Question: What type of tax is indicated in the document, personal property or real estate?
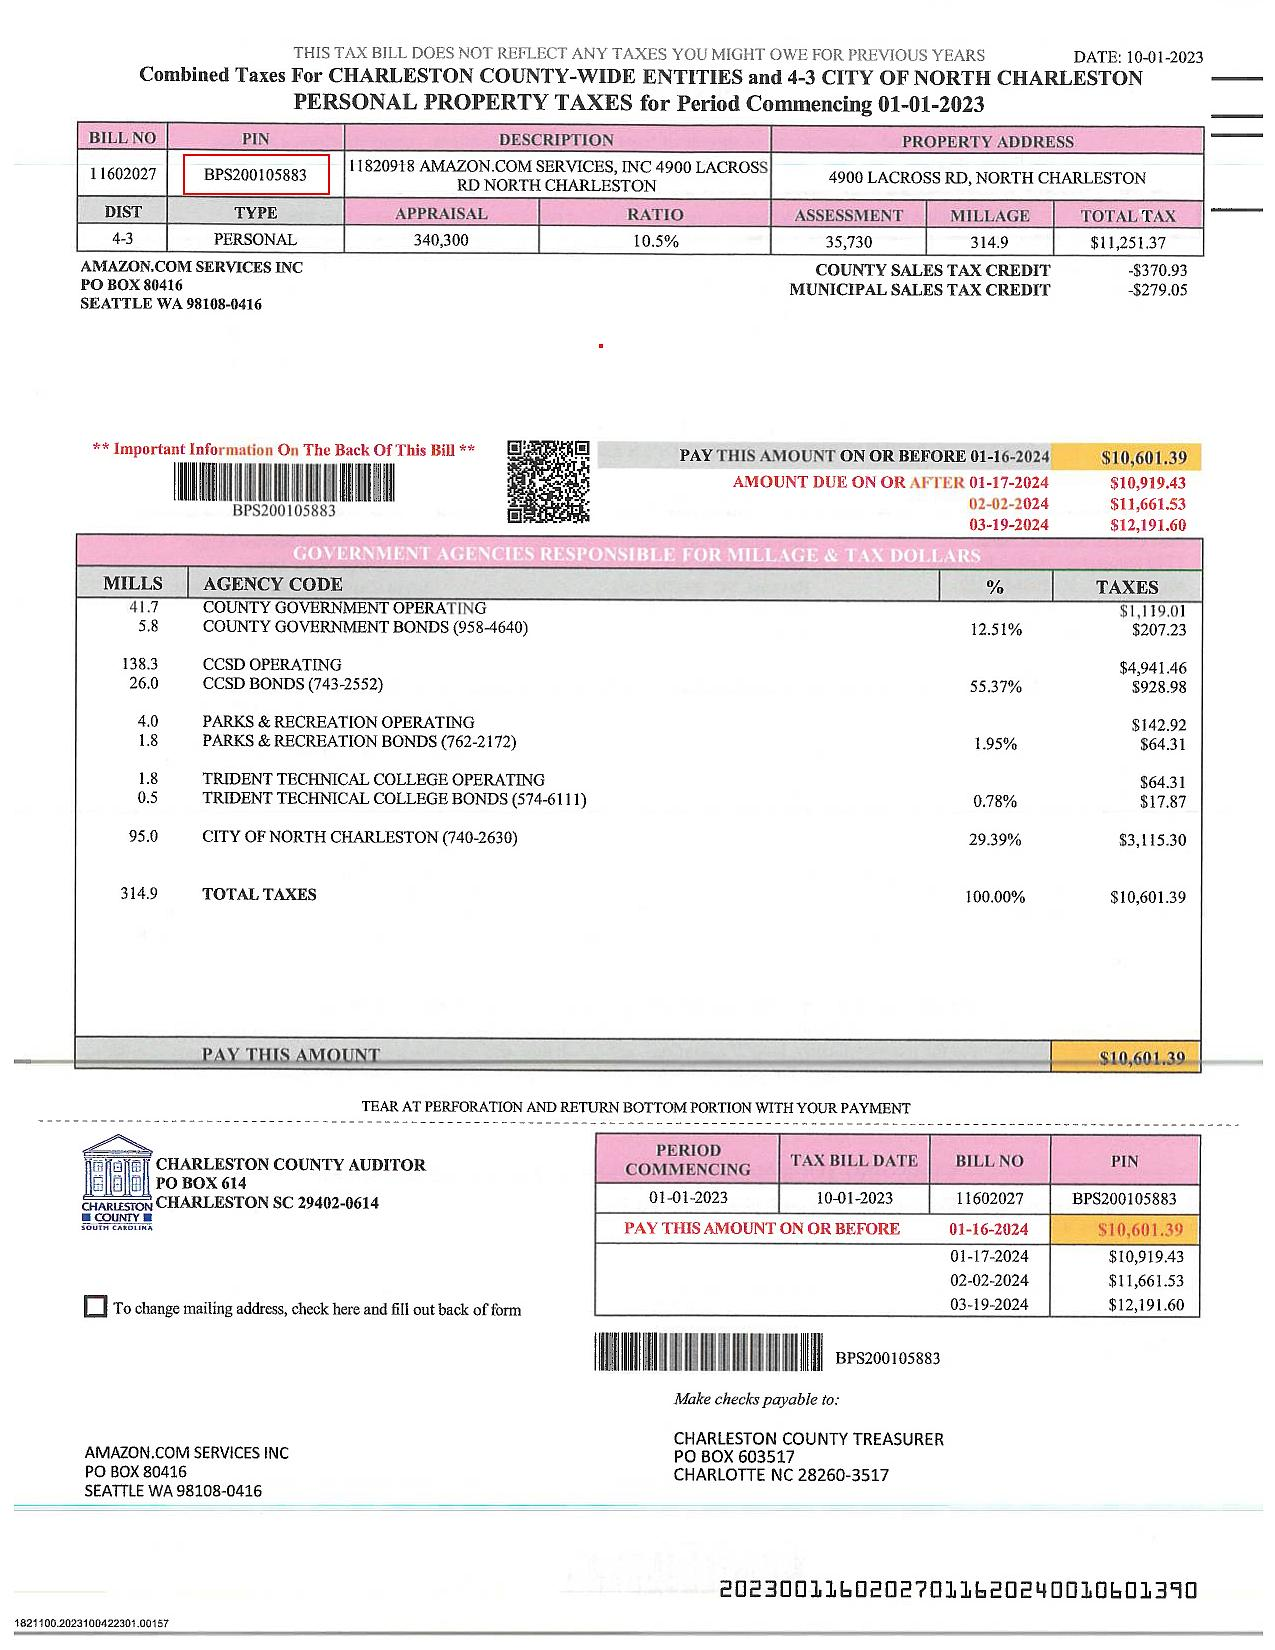
Answer: "PERSONAL PROPERTY TAXES"